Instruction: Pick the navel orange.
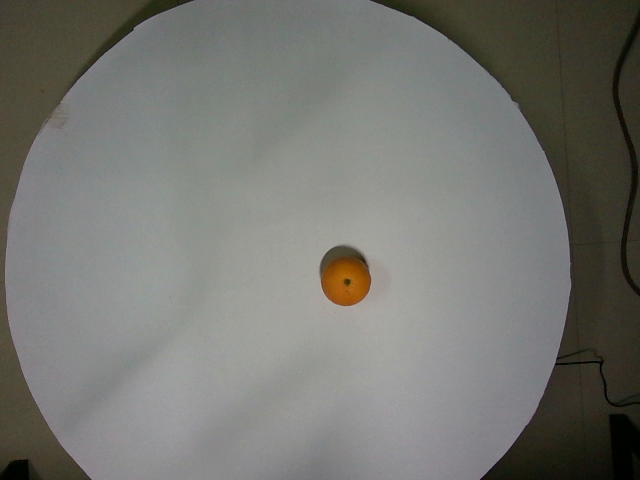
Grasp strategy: vertical